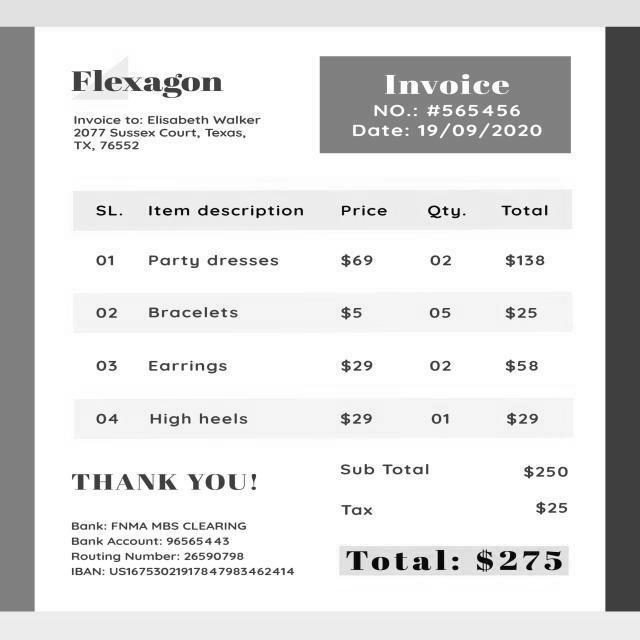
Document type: Invoice